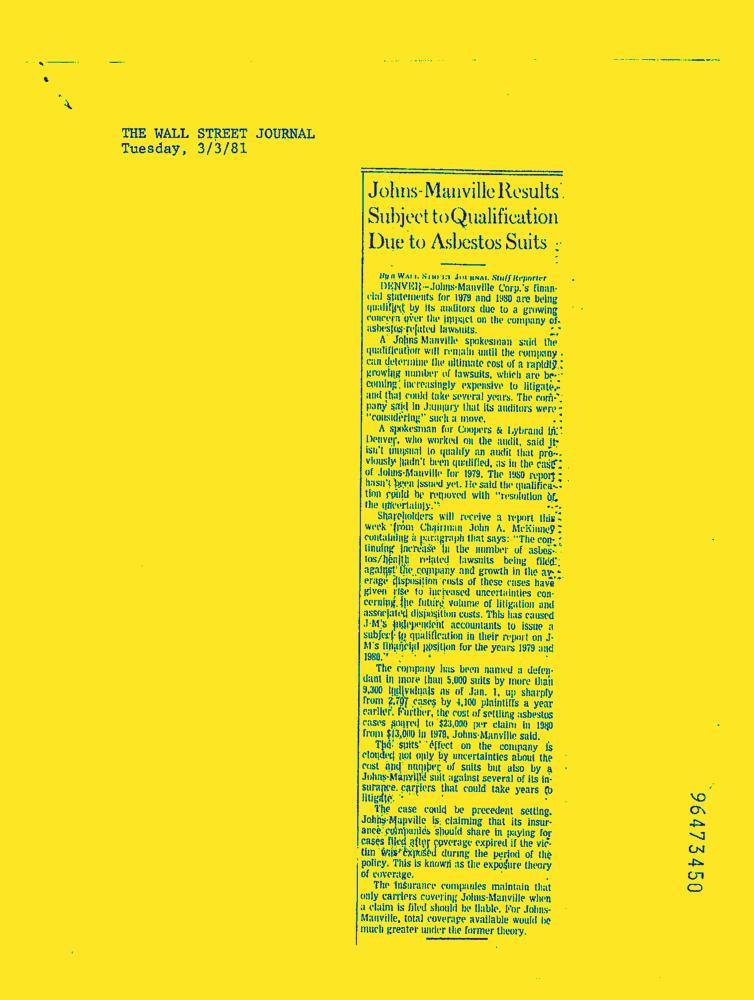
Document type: News-Article